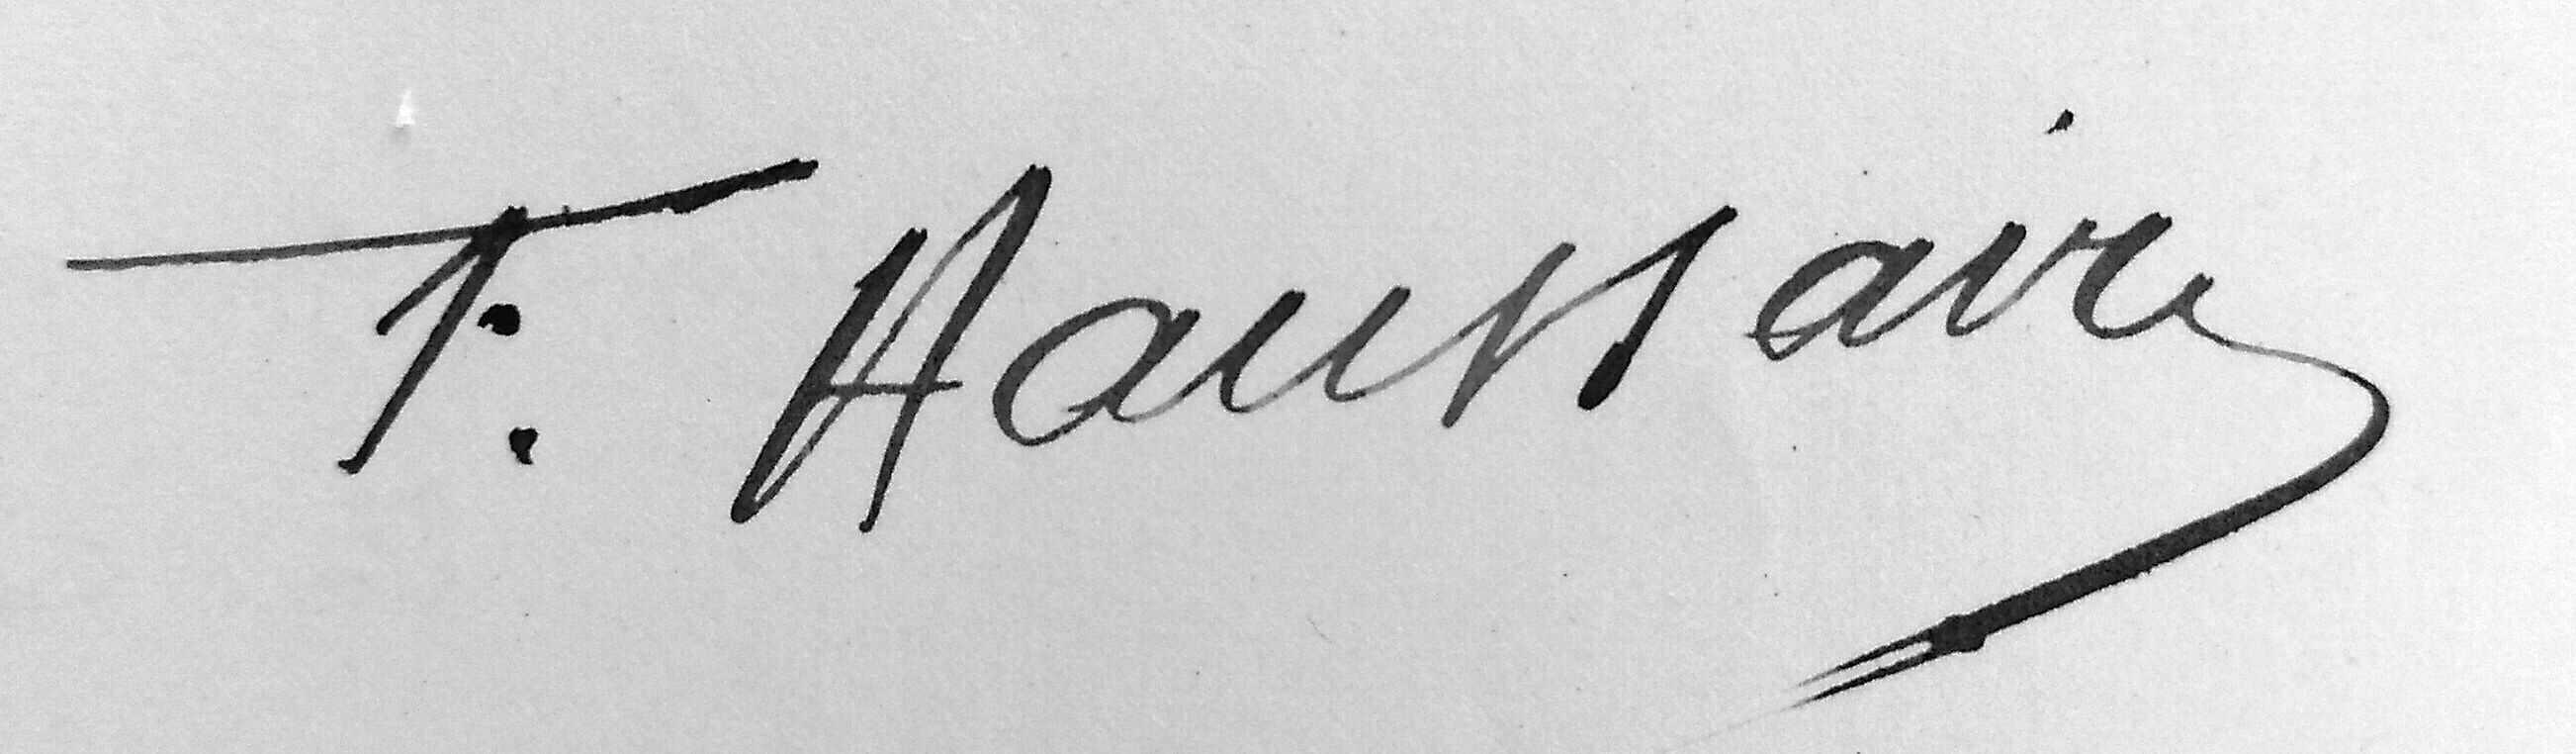
Signature of: françois haussaire